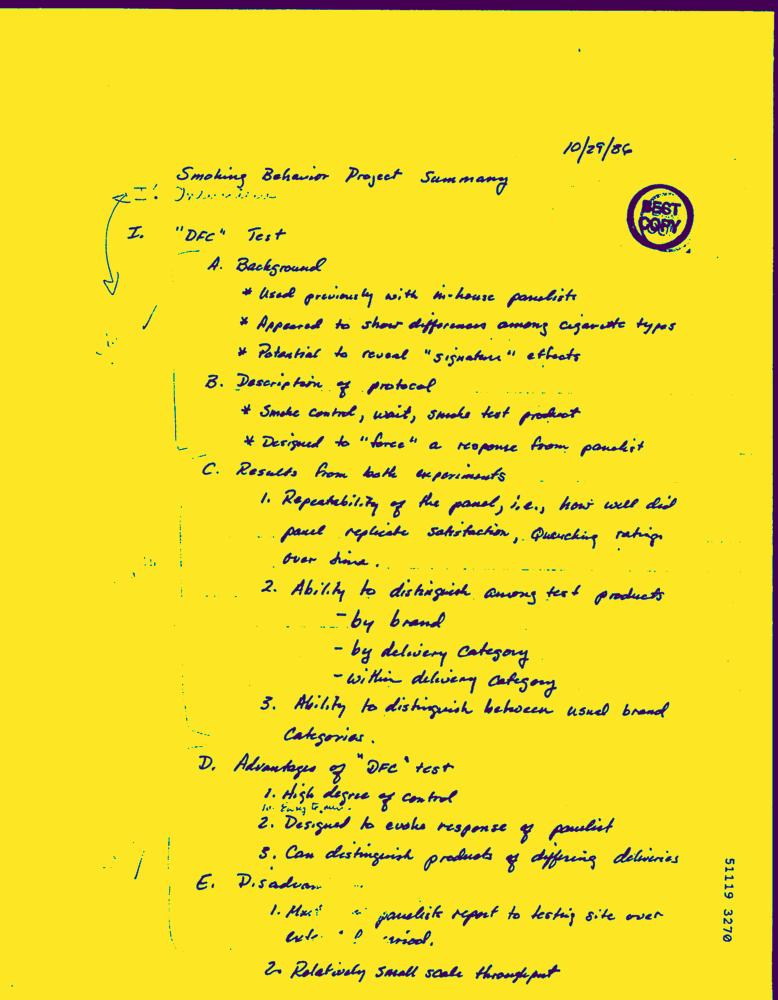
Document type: Hand-Written